Question: What appears to be the issue?
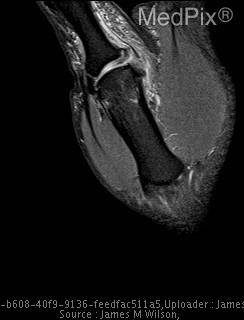
Answer: The findings suggest retracted ulnar collateral ligament with aponeurosis interposed between ligament and attachment site. Ulnar Collateral Ligament Tear, Stener Lesion seen on dorsal aspect of metacarpophalangeal joint. The patient might have a history of 28yo male with no significant PMH presents with CC of "sprained right thumb.".